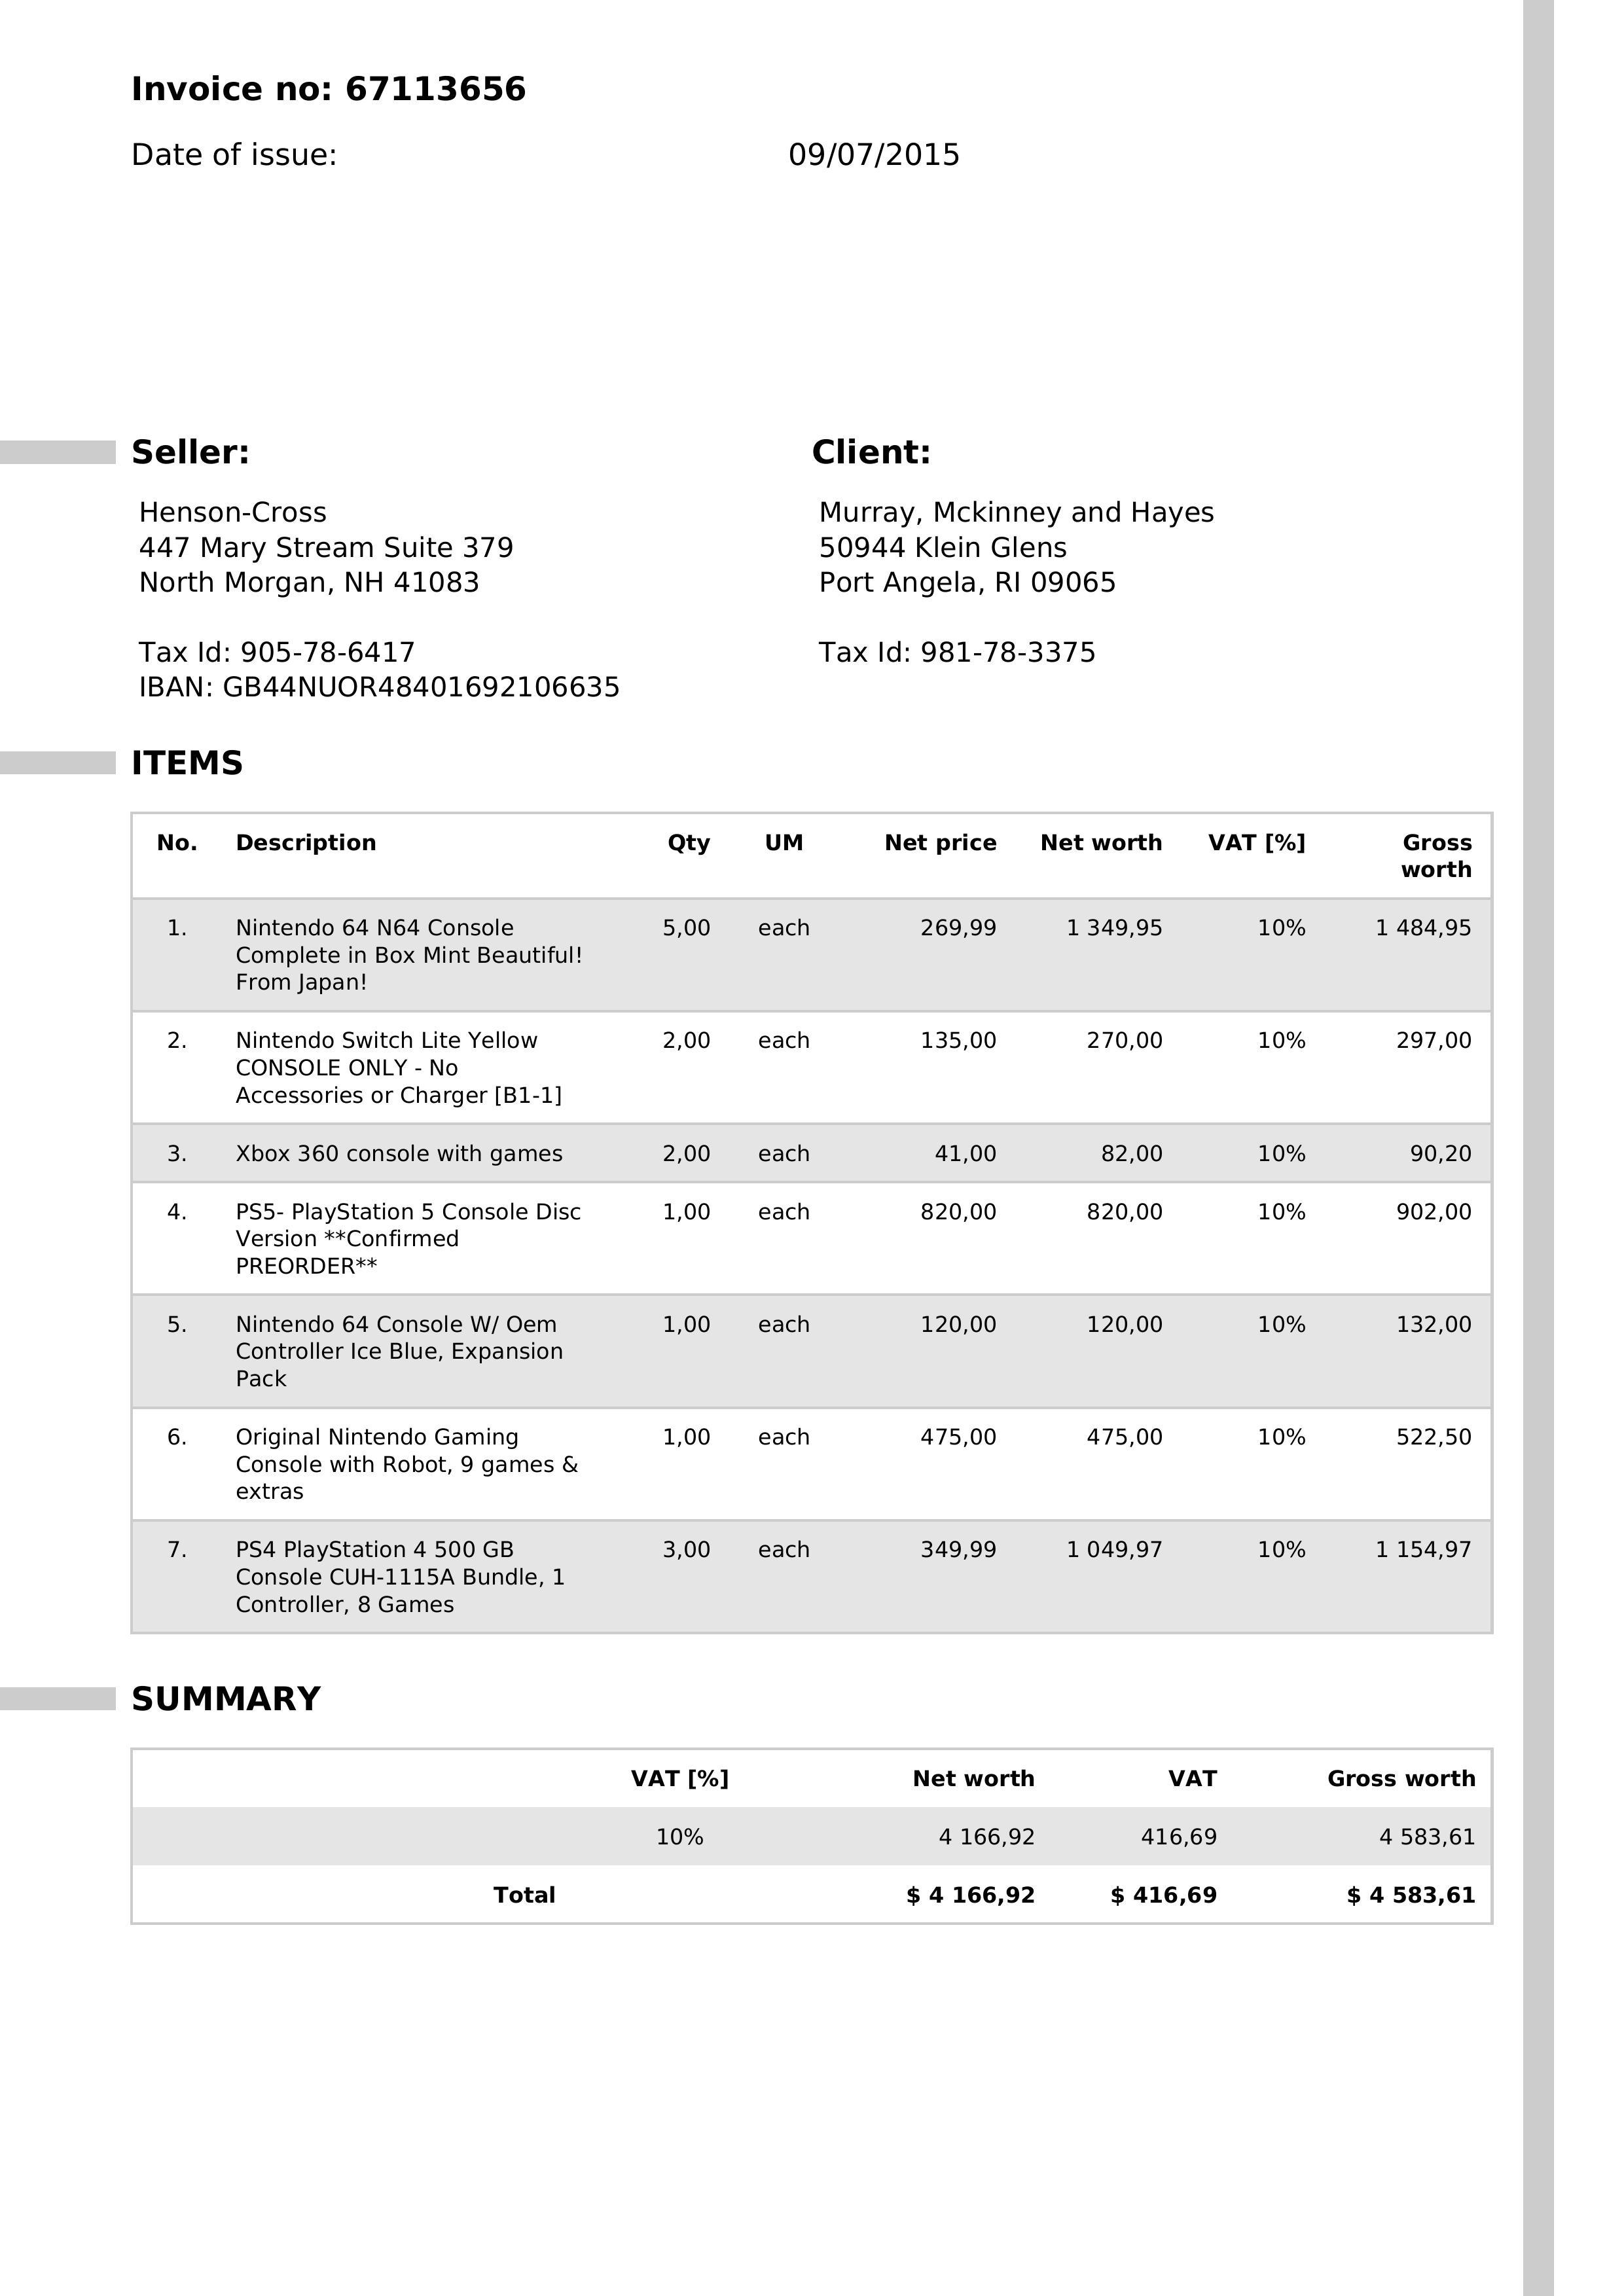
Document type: Invoice